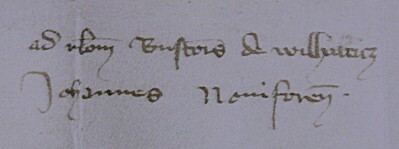
Signature of: johannes noviforensis